Patient: Female, age 58
A 58-year-old women with UC who was on mesalazine (2400 mg per day) for 2 months was transferred to our hospital because of unresolved pneumonia. On the day of admission, she presented with wet cough, fever, and dyspnea on exertion for a week. She was a never-smoker and had no other medical illnesses. She had no allergic history to any medications.
Initial vital signs revealed a temperature of 38.3  C, respiratory rate of 24 breaths per minute, and O2 saturation of 91% on 4L/min oxygen via nasal cannula. Fine crackles were audible in the bilateral lung fields. There were no signs of clubbing, skin rash, or peripheral edema. Laboratory evaluation revealed white blood cell (WBC) count of 22,000/mm3 with 88% neutrophils, 8% lymphocytes, and 3% eosinophils, hemoglobin of 9.4 g/dl, and platelet count of 1,150,000/mm3. The serum levels of c-reactive protein (CRP), Krebs von den Lungen-6 (KL-6), and surfactant protein-D (SP-D) were 15.26 mg/dl, 224 U/ml (<=500), and 130 ng/ml (<=110), respectively. Both procalcitonin (0.201 ng/ml) and beta-D-glucan (<2.9 pg/ml) were negative. Test results for antinuclear antibodies, rheumatoid factor, and antineutrophil cytoplasmic antibody were negative. Arterial blood gas analysis showed partial pressure of carbon dioxide (PaCO2) of 30.1 mmHg and partial pressure of oxygen (PaO2) of 70.8 mmHg with 4L/min oxygen via nasal cannula. A high-resolution CT of the chest showed bilateral and asymmetric air space consolidation and ground-glass opacity with a peribronchial and subpleural distribution (Fig. 1).
To exclude infectious etiology, we performed further bronchoscopic evaluation with bronchoalveolar lavage (BAL). Transbronchial lung biopsy (TBLB) was also performed to evaluate the histological pattern of radiological changes in the patient's lungs. Analysis of BAL fluid (BALF) showed a total cell count of 6.56 x 105/ml and WBC profile of 44% lymphocytes, 32.4% eosinophils, and 16% neutrophils. The CD4/CD8 ratio of BALF was 1.44. The BALF culture, cytology, viral isolation and Pneumocystis jirovecii polymerase chain reaction analysis were negative. Histopathological findings of TBLB showed patchy processes characterized primarily by organizing pneumonia involving alveolar ducts and alveoli with bronchiolar intraluminal polyps (Fig. 2). Sputum, blood, and urine cultures were negative. Extensive blood tests including paired complement fixation test and hemagglutination inhibition test for respiratory associated viruses (respiratory syncytial virus; adenovirus; seasonal influenza A and B; cytomegalovirus; parainfluenza virus 1-3) were all negative. Drug-induced lymphocyte stimulation test (DLST) for mesalazine was negative. Considering these findings and the clinical course, we suspected organizing pneumonia of UC or mesalazine-induced lung injury.
On the day of admission, mesalazine was discontinued and the patient was treated with corticosteroid therapy (intravenous methylprednisolone pulse therapy [1000 mg per day for 3 days] followed by low dose oral prednisolone). NPPV was immediately initiated to treat severe respiratory failure. Initial management of NPPV was positive end-expiratory pressure (PEEP) 5cmH2O with inspired fraction of oxygen (FiO2) of 0.60. According to the Berline definition of ARDS, she had mild ARDS: partial pressure of oxygen/FiO2 [PaO2/FiO2] with PEEP 5cmH2O was 206. Afterwards, oxygenation gradually improved and PaO2/FiO2 with PEEP 5 cmH2O was 355 on day 6. Follow up CT scan showed significant improvement (Fig. 3). NPPV was discontinued and from the patient no longer required oxygen therapy on day 11 (Fig. 4). Eventually, her respiratory status had fully recovered and she was discharged from the hospital on day 25. After resolution, her UC also subsided and no medication has been needed for 3 years. She has also been free from relapse of lung injury.
The diagnostic criteria of DLI are shown in Table 2. We diagnosed her with mesalazine-induced lung injury because she met criteria (1) to (4) starting from the past.
Keywords: 5-asa, 5-aminosalicylic acid, ards, acute respiratory distress syndrome, bal, bronchoalveolar lavage, balf, bronchoalveolar lavage fluid, crp, c-reactive protein, ct, computed tomography, dli, drug-induced lung injury, kl-6, krebs von den lungen-6, nppv, non-invasive positive pressure ventilation, peep, positive end-expiratory pressure, paco2, partial pressure of carbon dioxide, pao2, partial pressure of oxygen, sp-d, surfactant protein-d, tblb, transbronchial lung biopsy, uc, ulcerative colitis, wbc, white blood cell
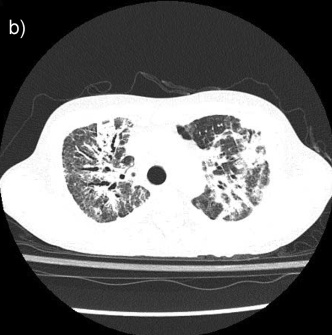
Image caption: Chest radiograph and computed tomography (CT) on admission. . b): Chest CT shows bilateral and asymmetric air space consolidation and ground-glass opacity with a peribronchial and subpleural distribution.